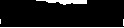
Signature of: richard gilmour